Question: What might the diagnosis be?
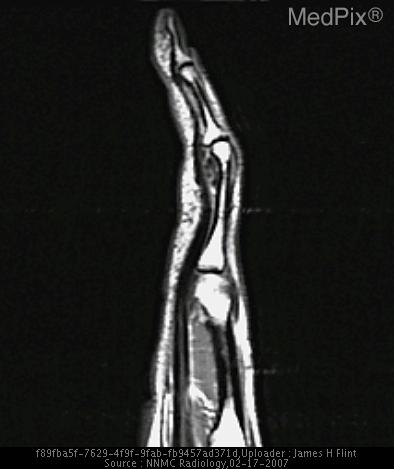
Answer: The possible diagnosis includes •  Periosteal chondroma
•  Periosteal chondrosarcoma
•  Periosteal osteosarcoma
•  Bizarre parosteal osteochondromatous proliferation.